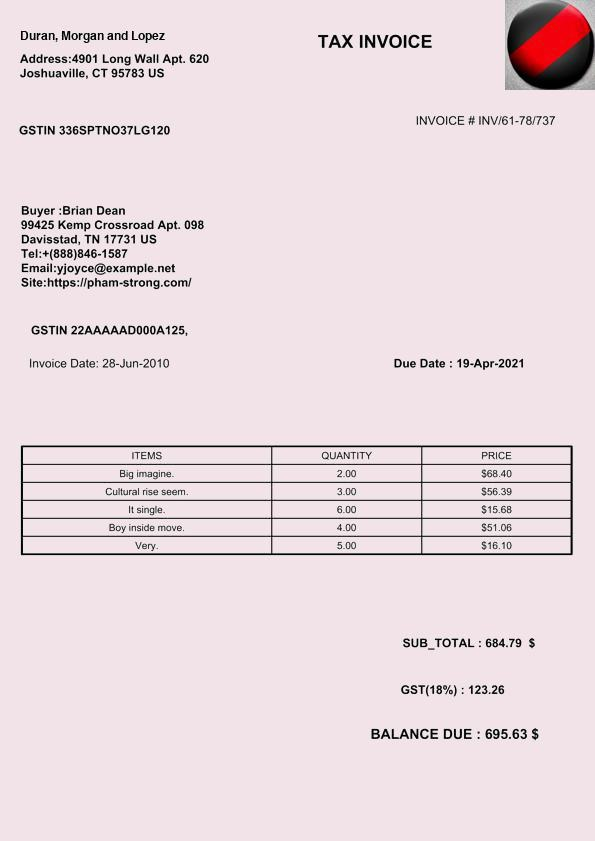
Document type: Invoice